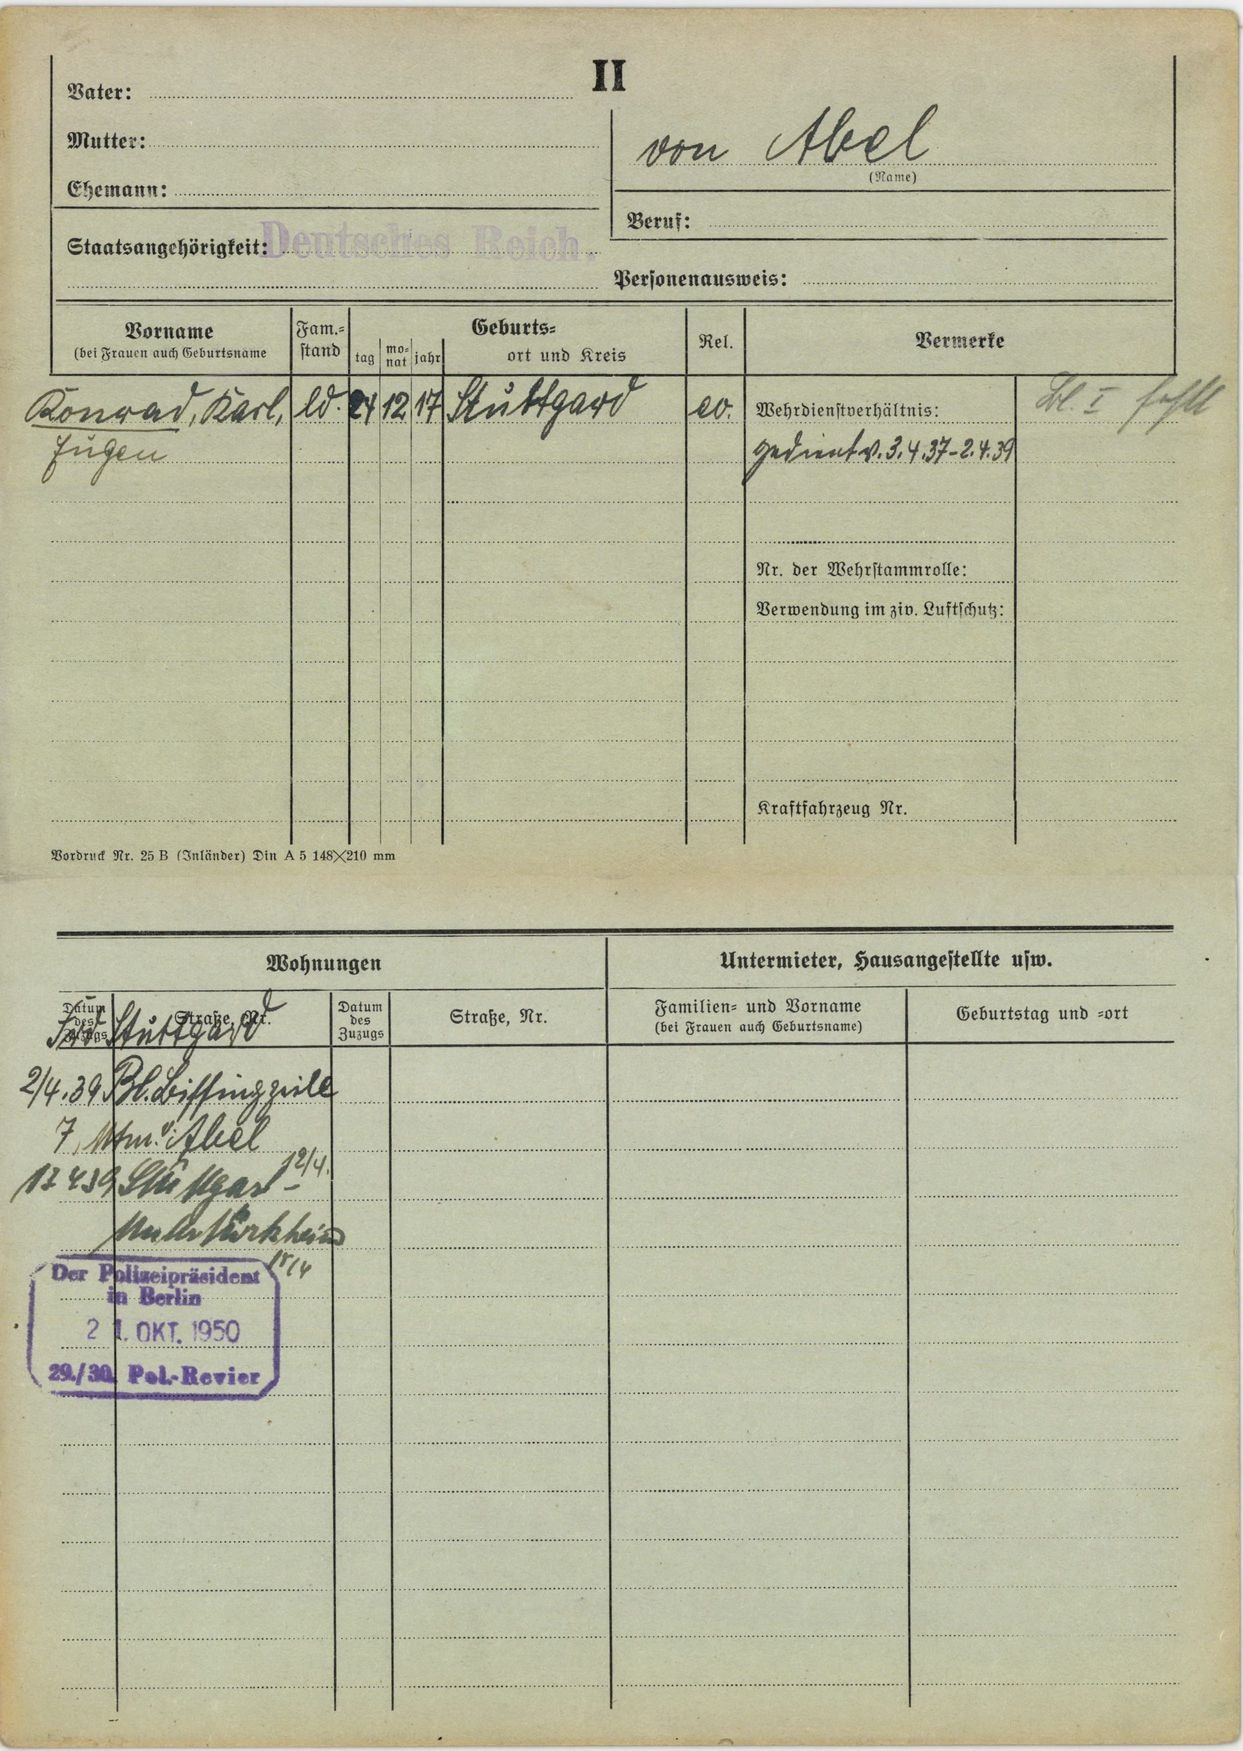
von Abel